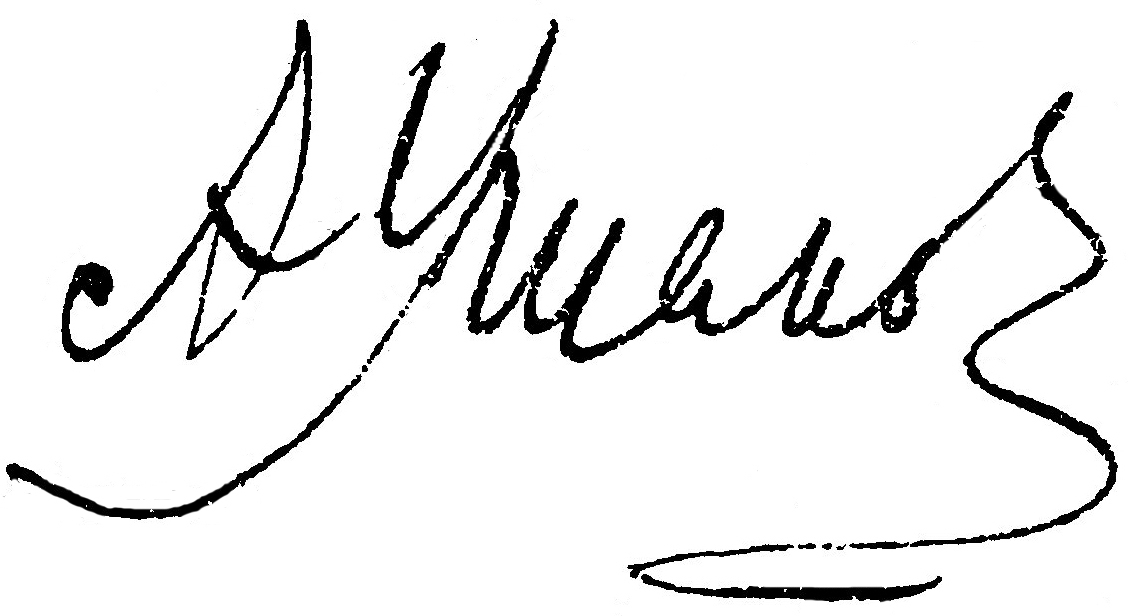
Signature of: aleksey ushakov